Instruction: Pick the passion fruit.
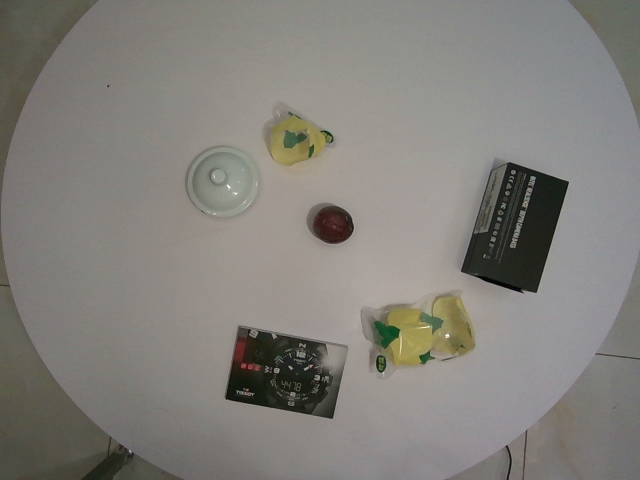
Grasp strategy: vertical